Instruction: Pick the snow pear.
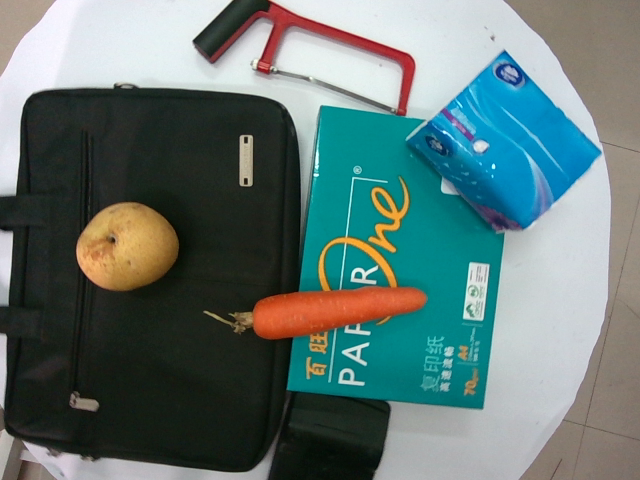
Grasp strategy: vertical